Question: What type of tax is indicated in the document, personal property or real estate?
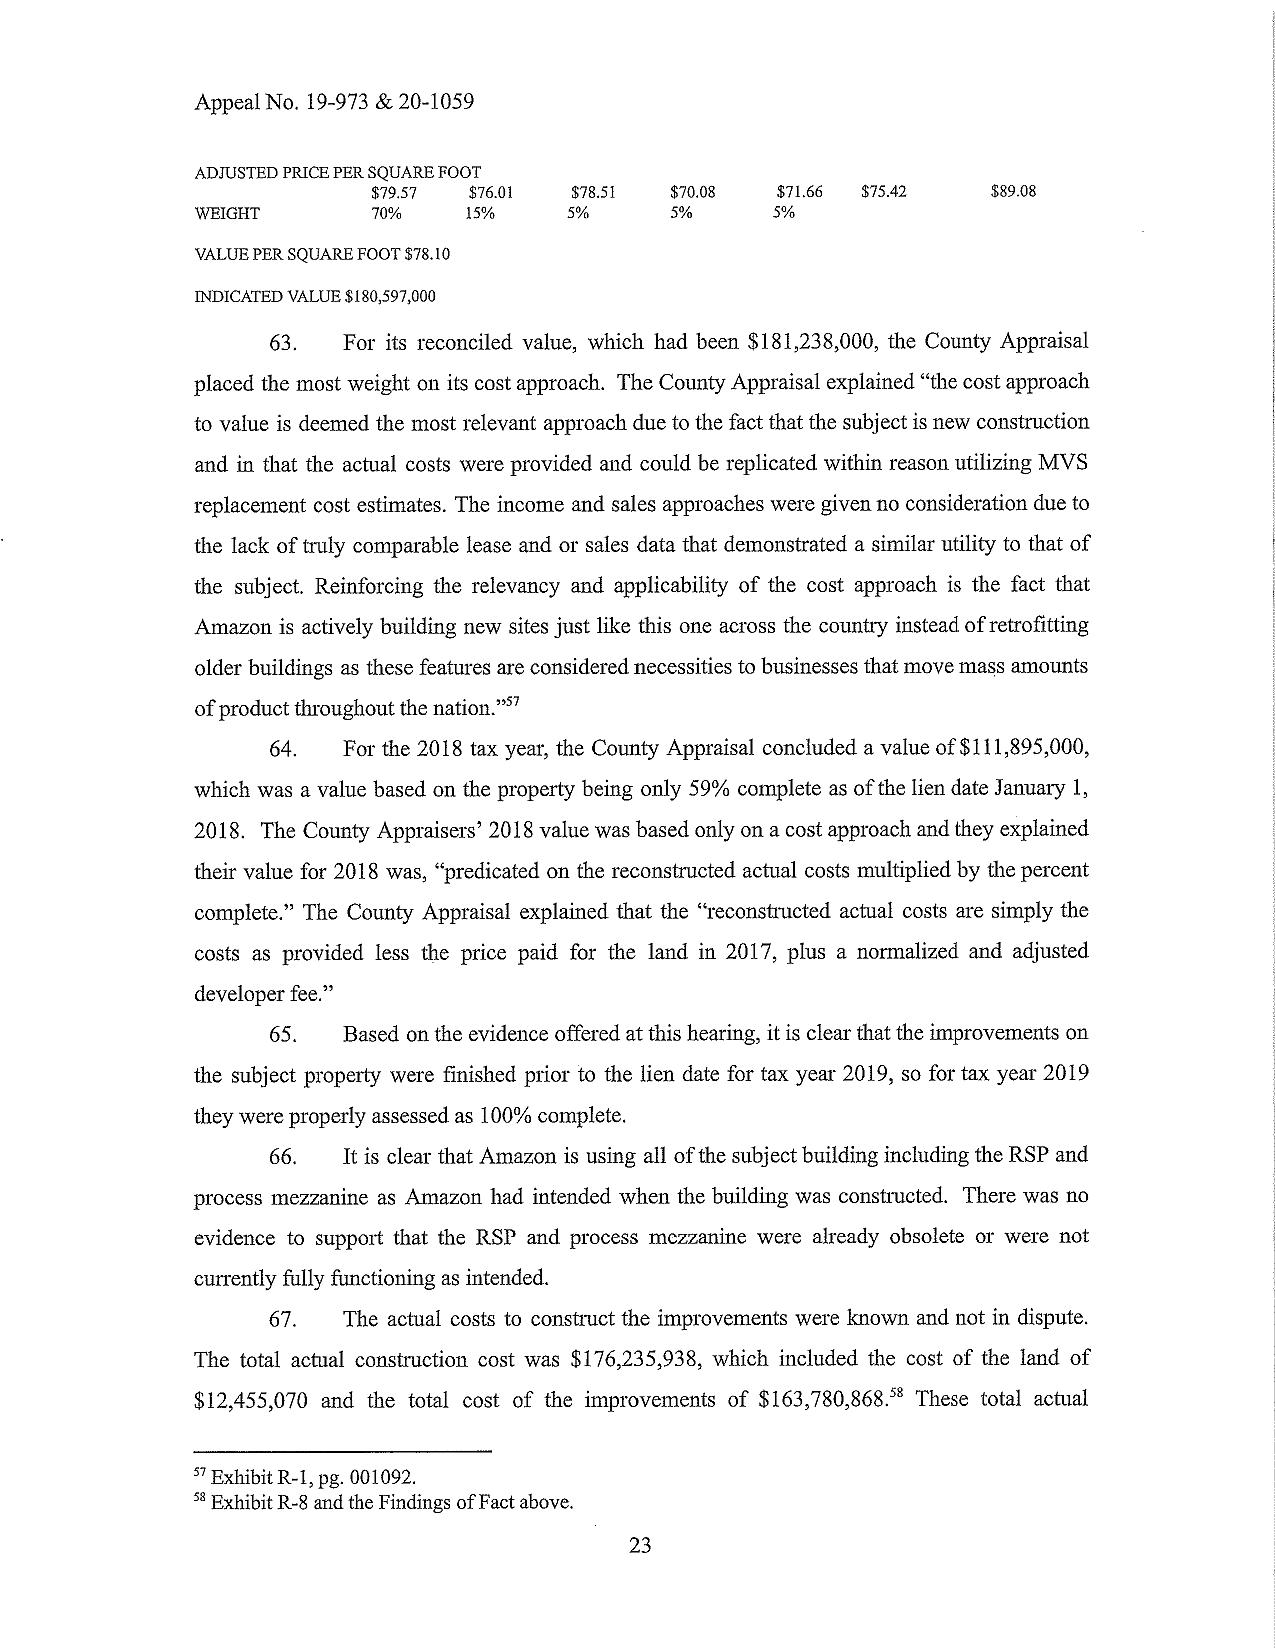
Answer: "Real Estate Tax"